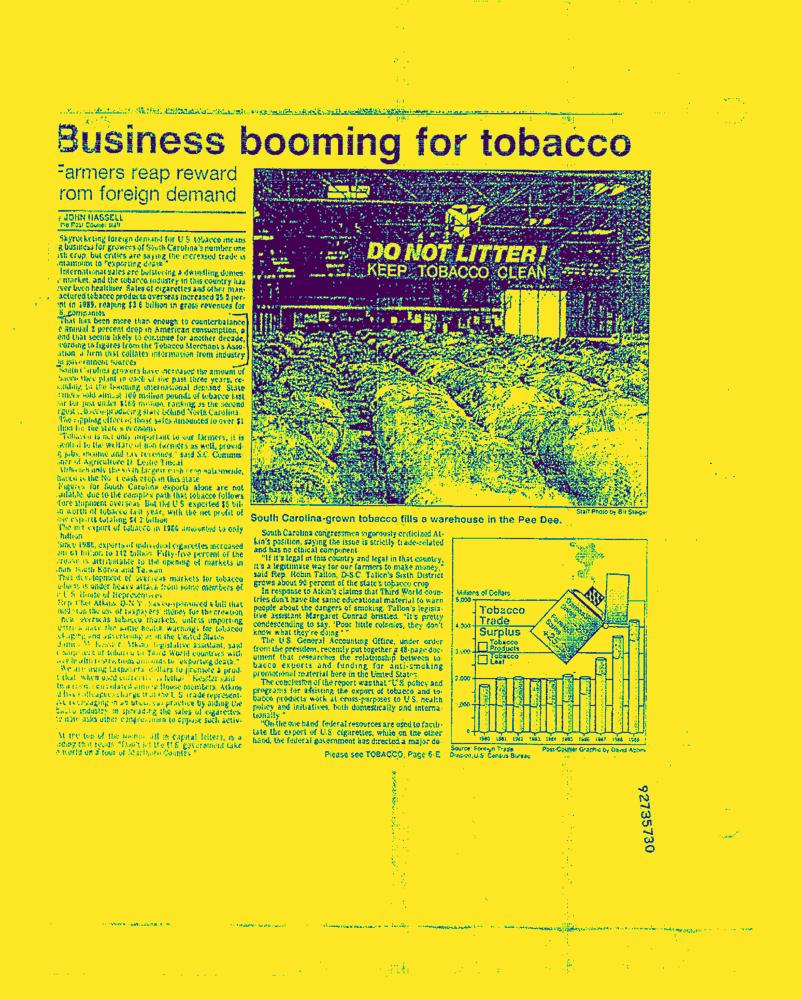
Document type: News-Article